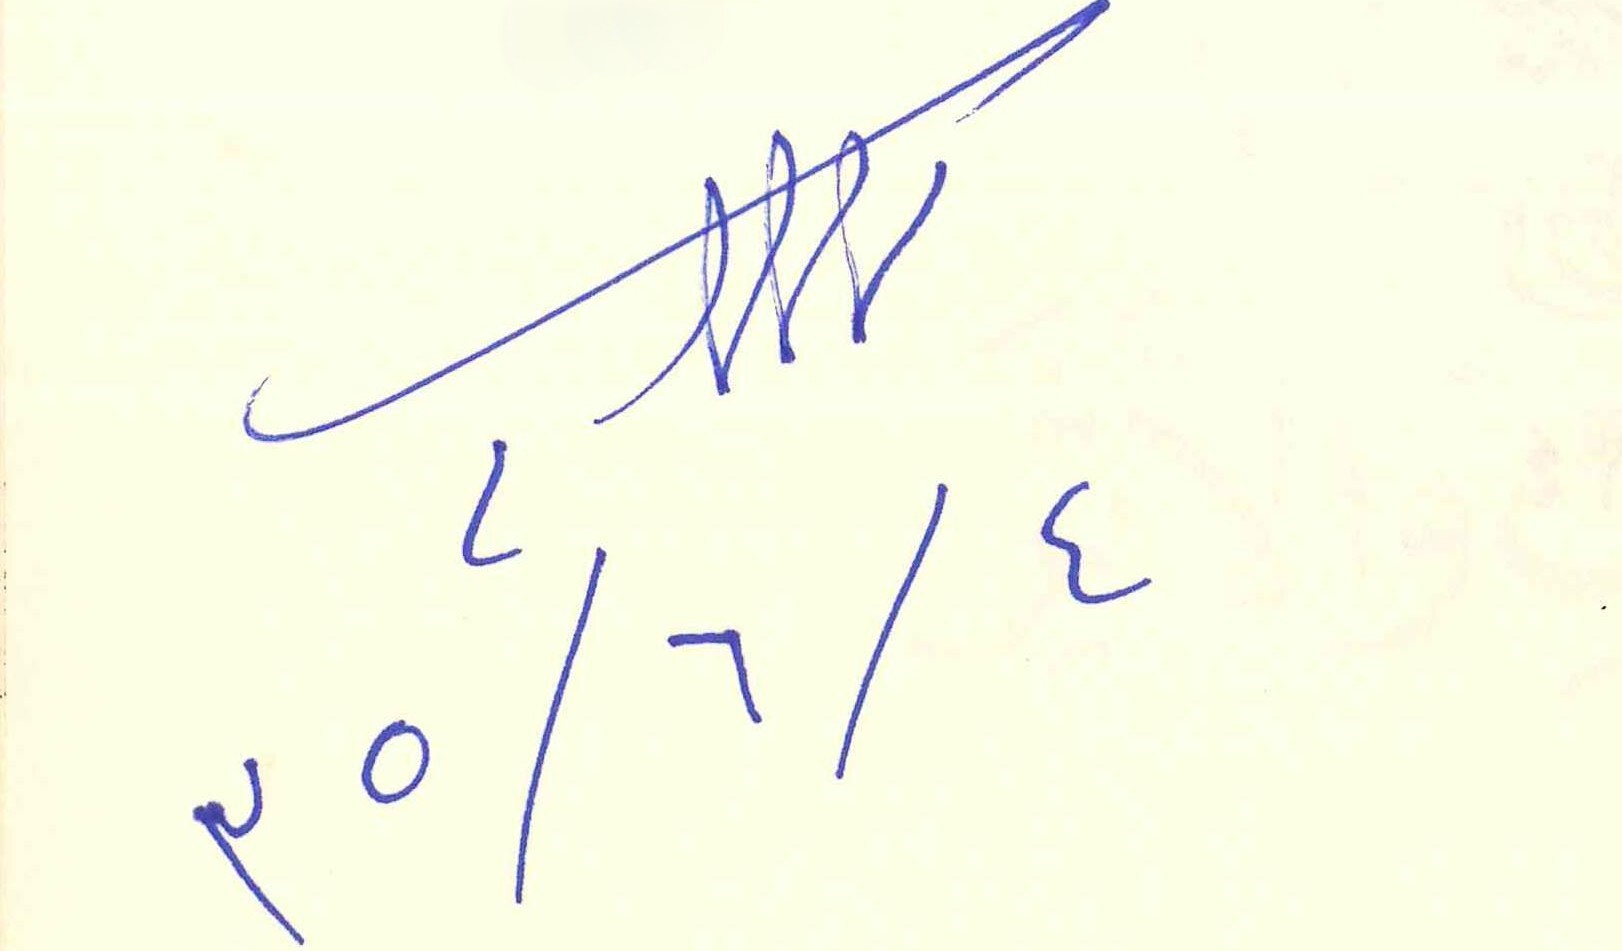
Signature of: q54861315